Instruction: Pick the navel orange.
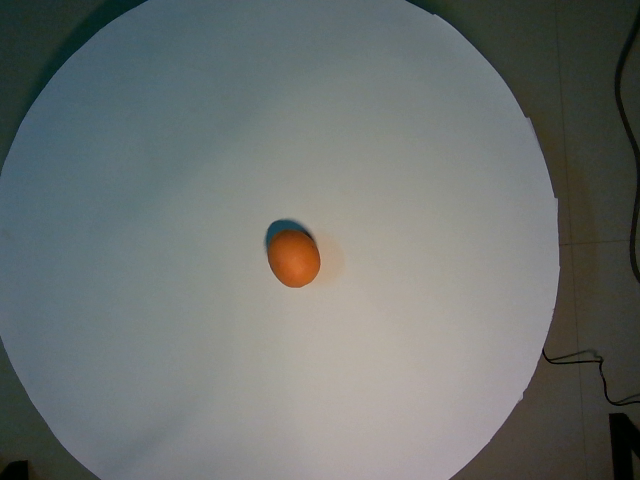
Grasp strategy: vertical